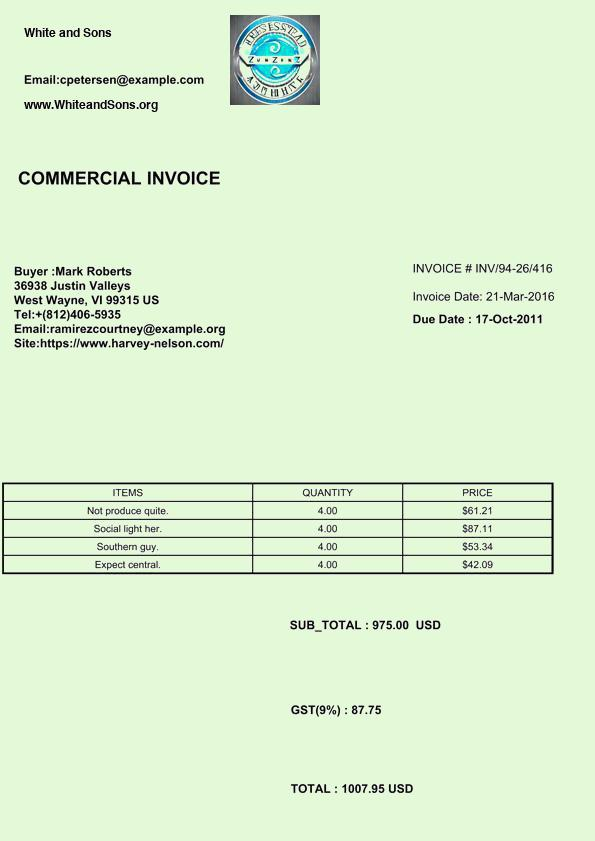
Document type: Invoice